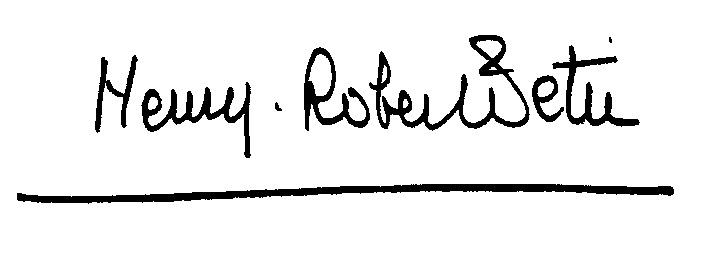
Signature of: henri robert petit